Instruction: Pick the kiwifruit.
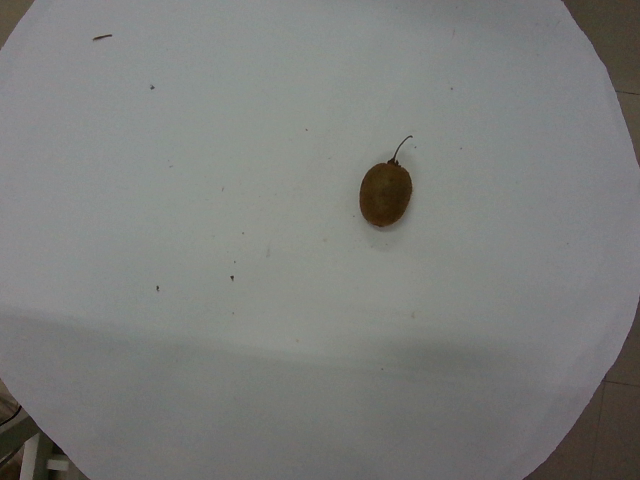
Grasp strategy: vertical